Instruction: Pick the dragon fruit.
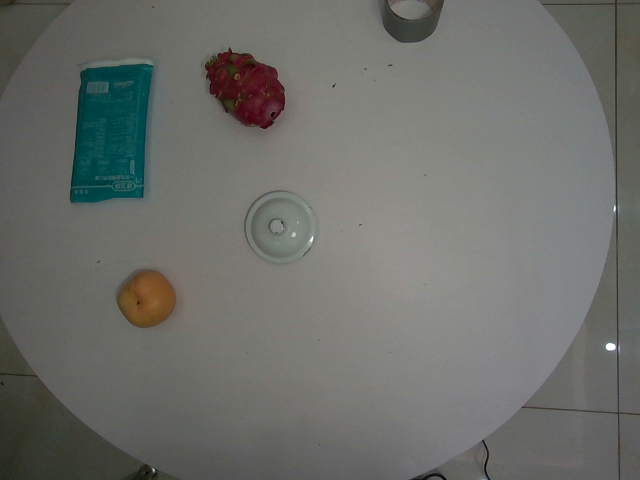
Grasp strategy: vertical